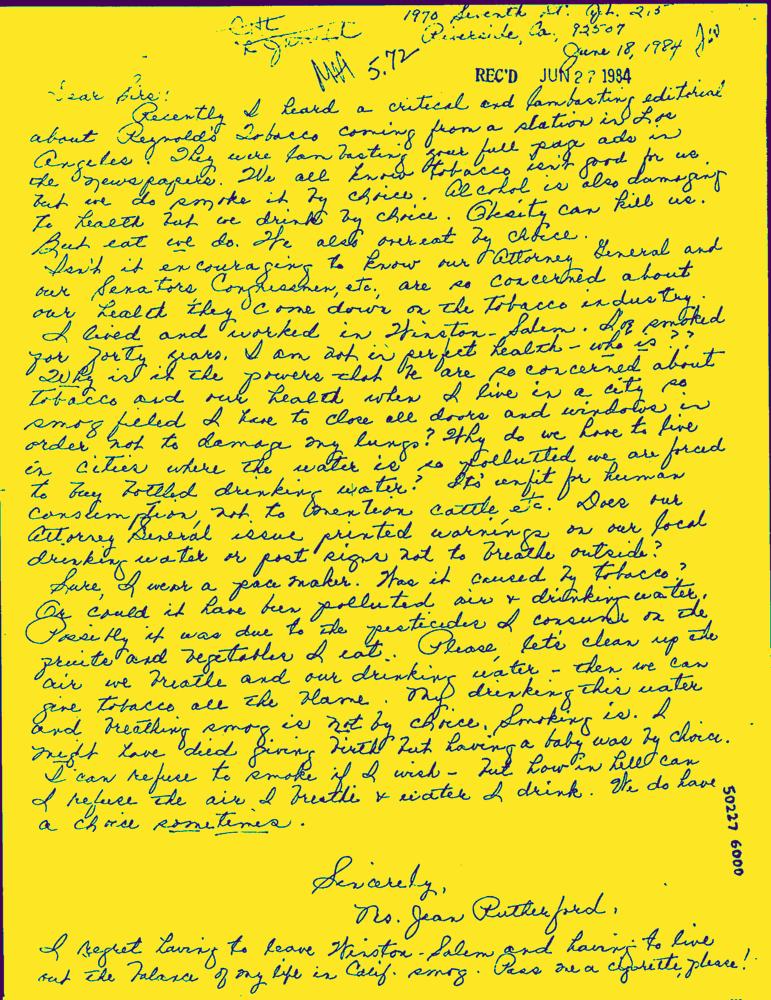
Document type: Hand-Written